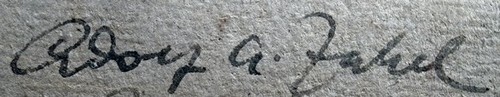
Signature of: adolf a zahel